Question: What is the assessed value of the property as noted in the document?
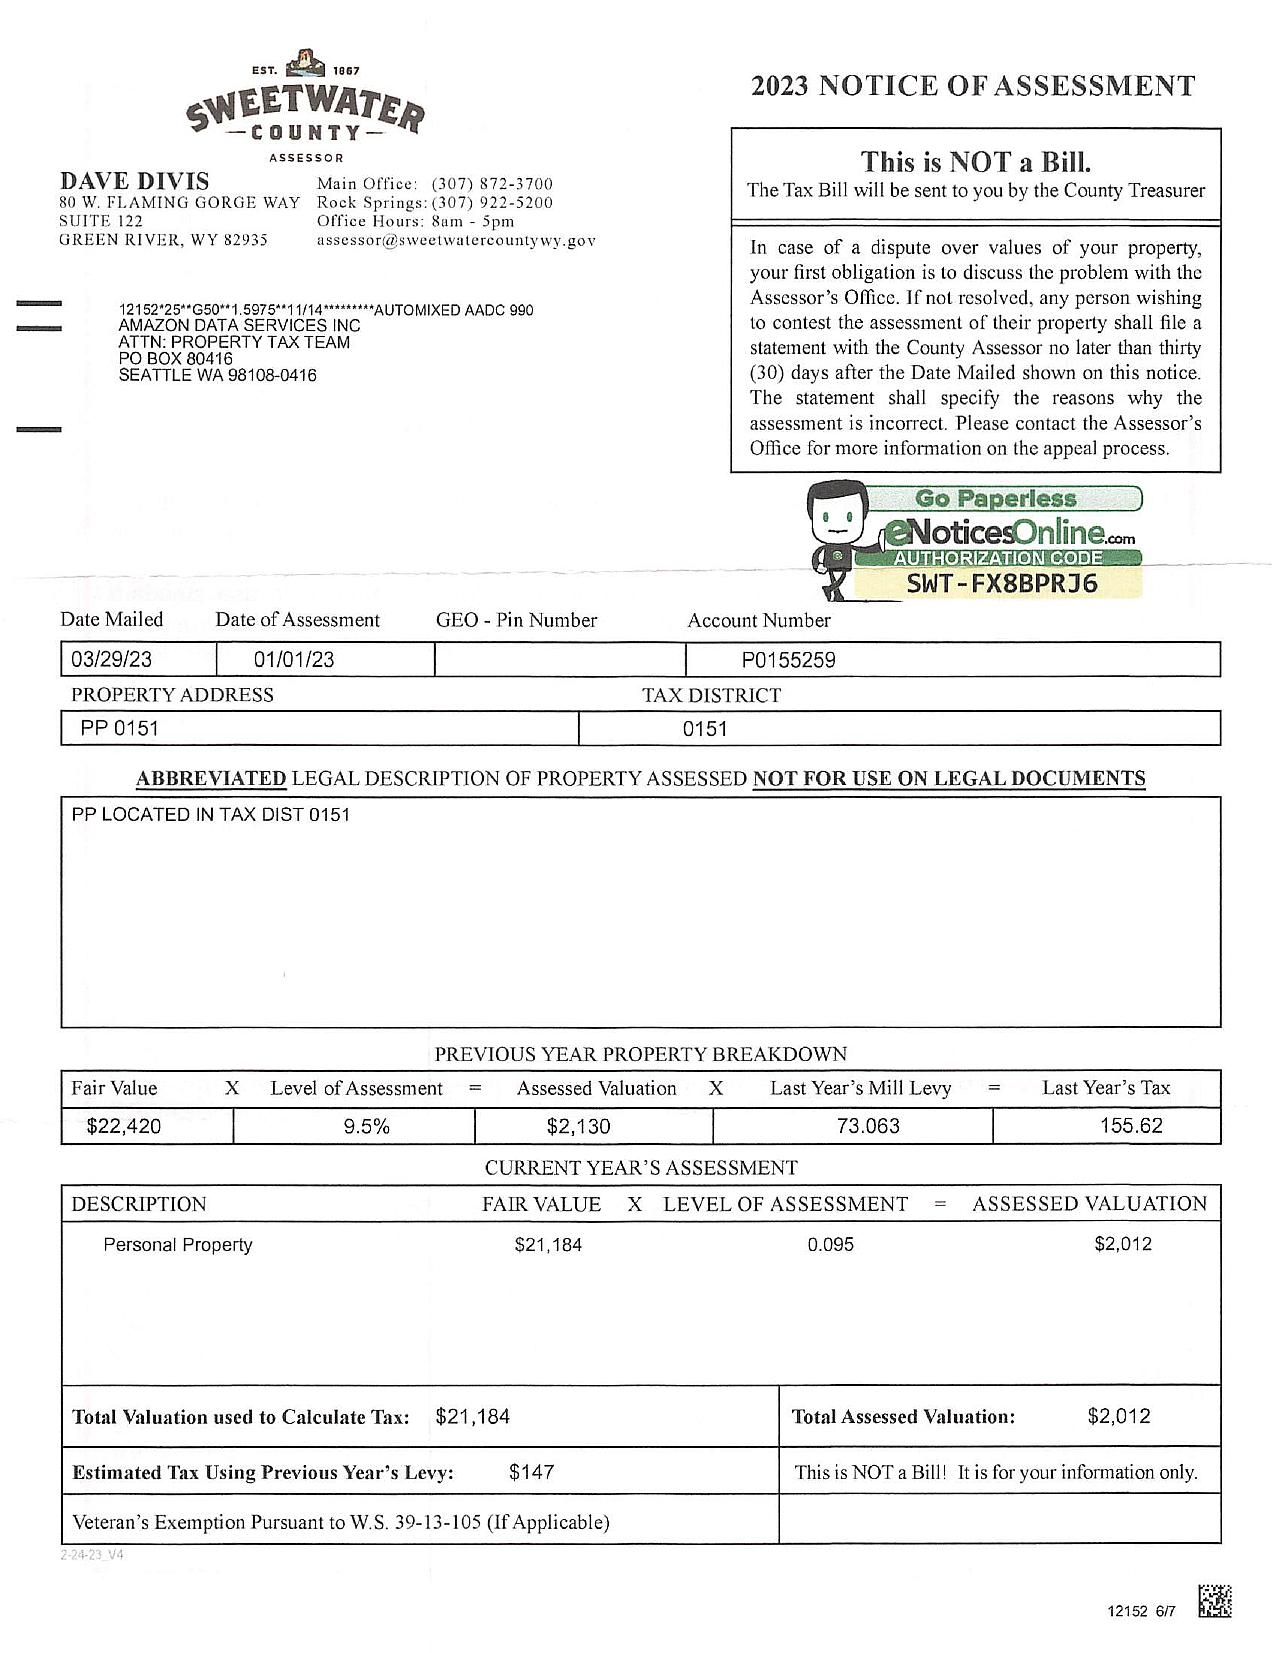
Answer: "$2,012 "